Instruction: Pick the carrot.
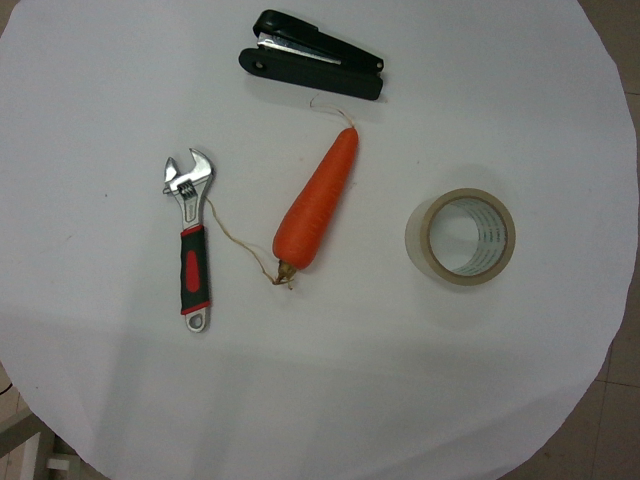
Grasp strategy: vertical